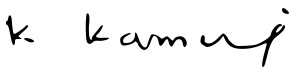
Signature of: k kamarajar